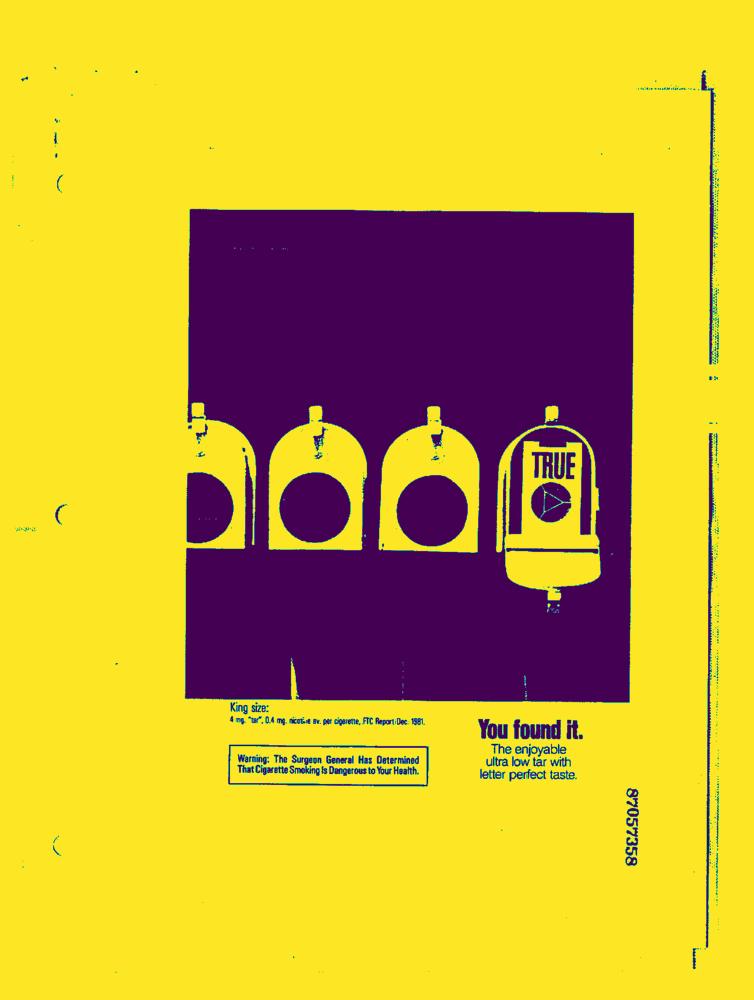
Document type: AD